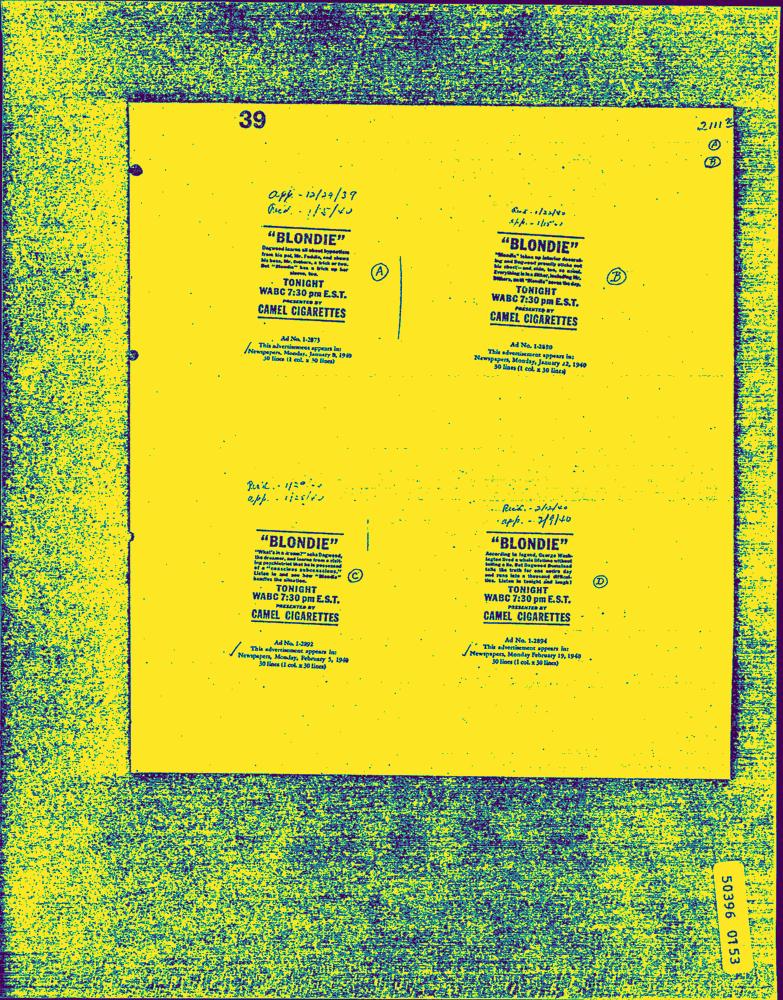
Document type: AD